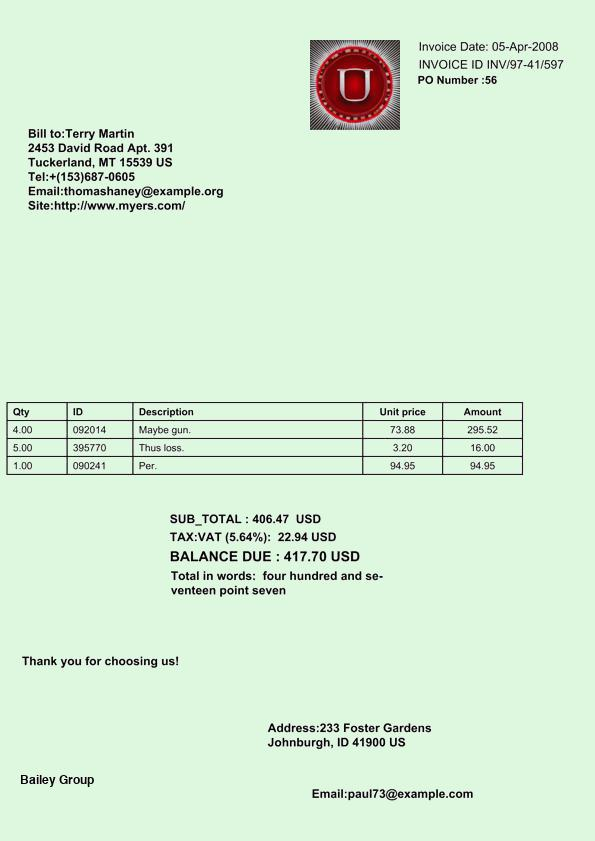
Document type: Invoice